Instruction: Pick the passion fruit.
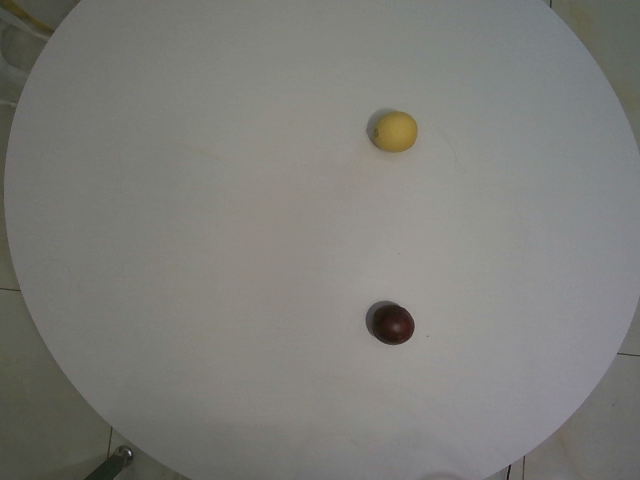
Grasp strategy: vertical